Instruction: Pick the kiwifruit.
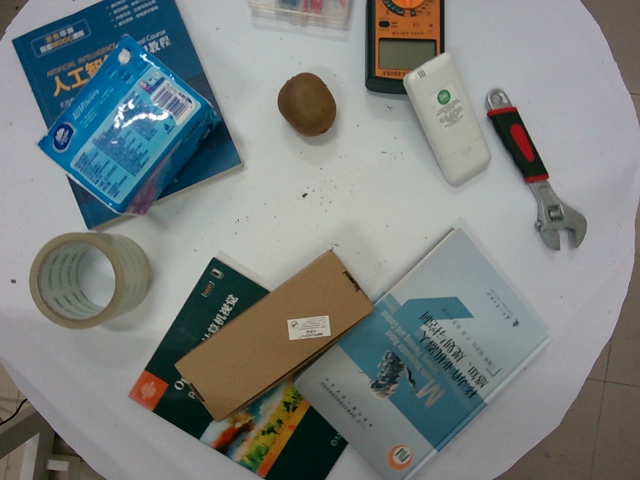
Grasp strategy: vertical